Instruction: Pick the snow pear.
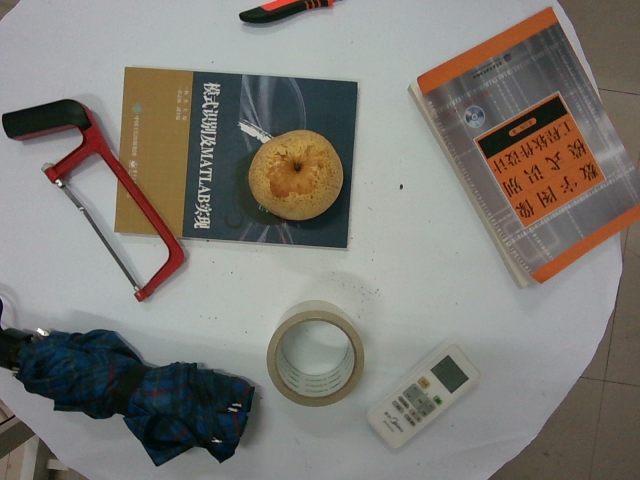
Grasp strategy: vertical